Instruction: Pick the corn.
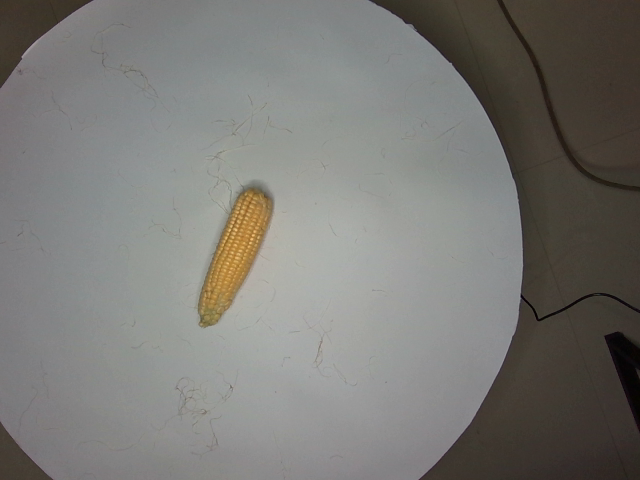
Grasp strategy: vertical